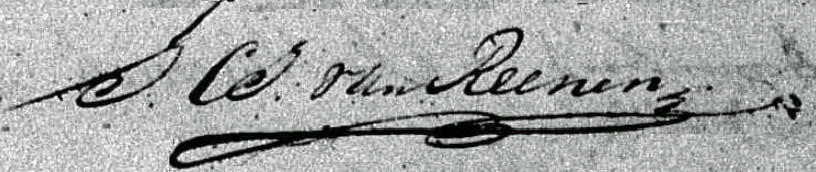
Signature of: gerlach cornelis joannes van reenen